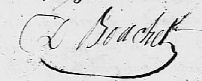
Signature of: dominique bouchet doumenq